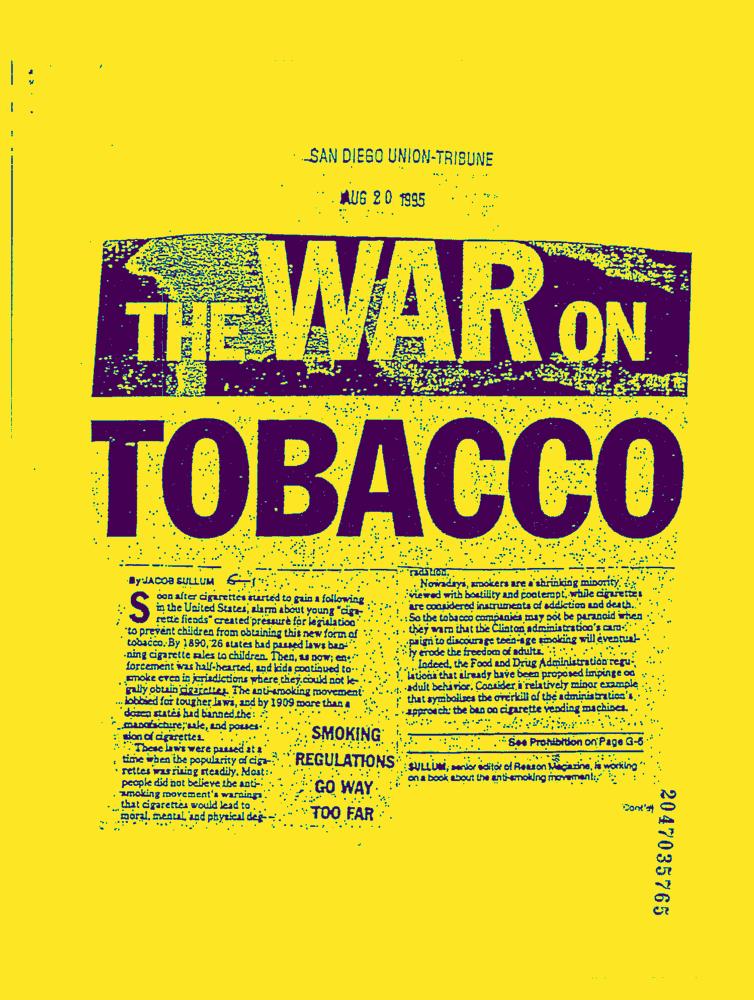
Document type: News-Article